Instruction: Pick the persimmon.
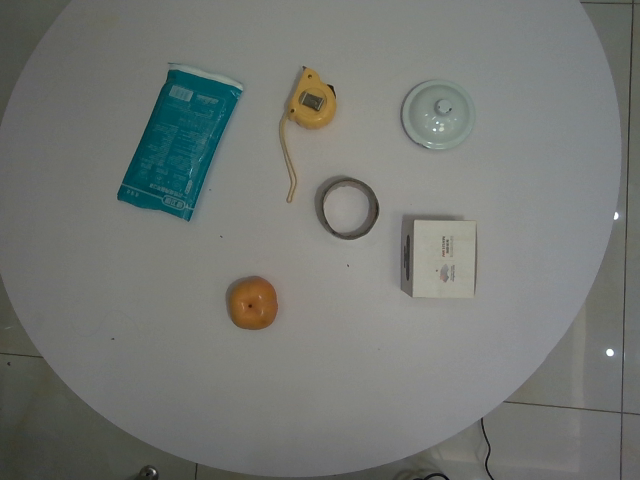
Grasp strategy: vertical